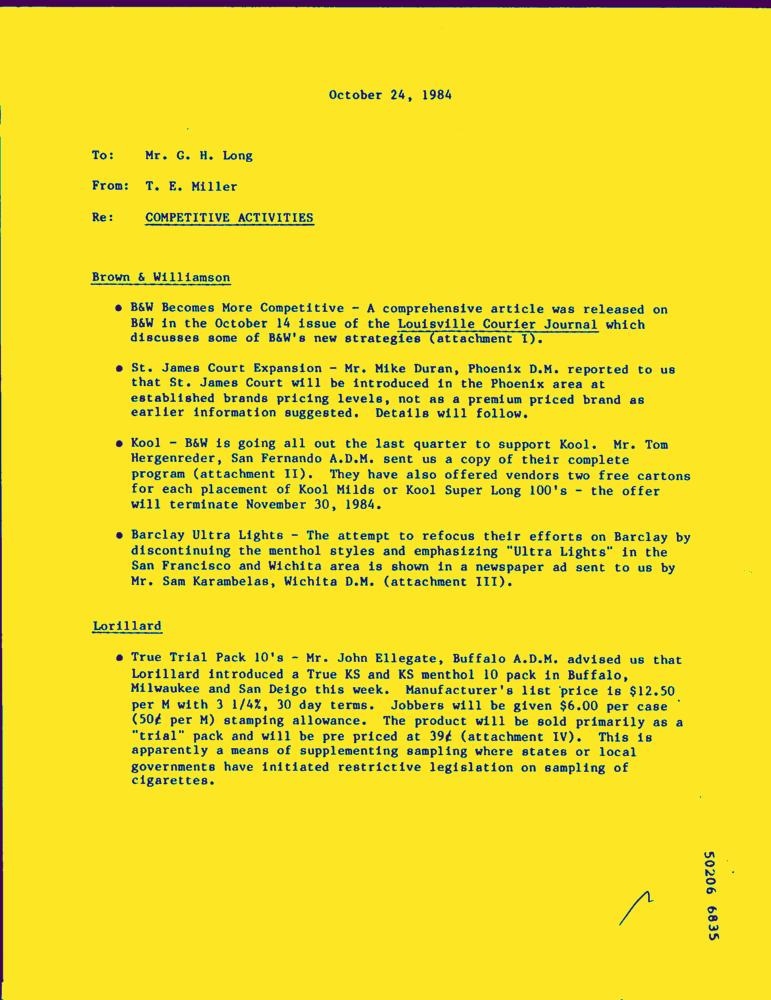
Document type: Letter-Doc